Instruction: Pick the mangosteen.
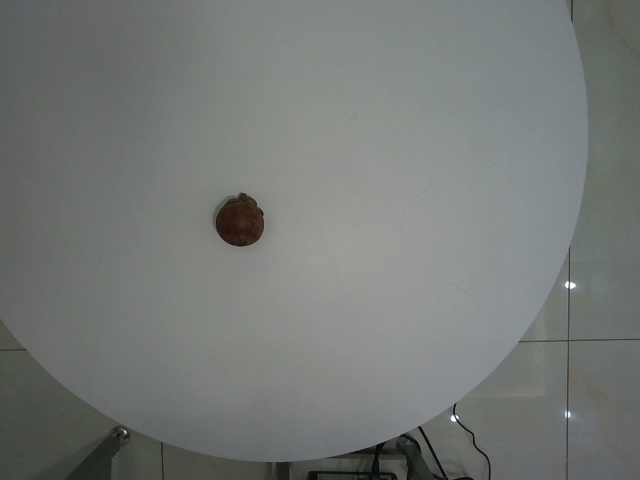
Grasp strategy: vertical